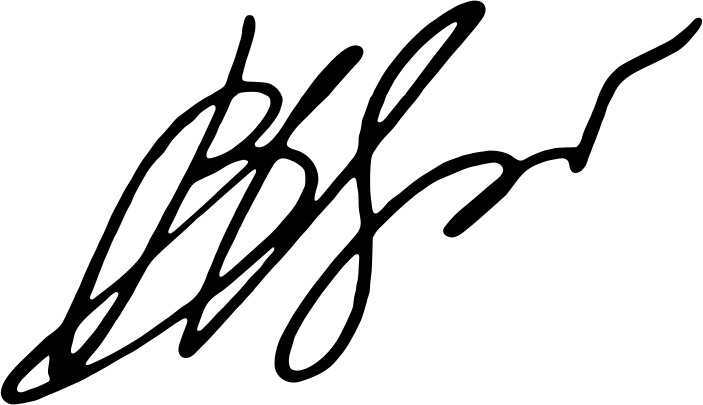
Signature of: viktor tsoi